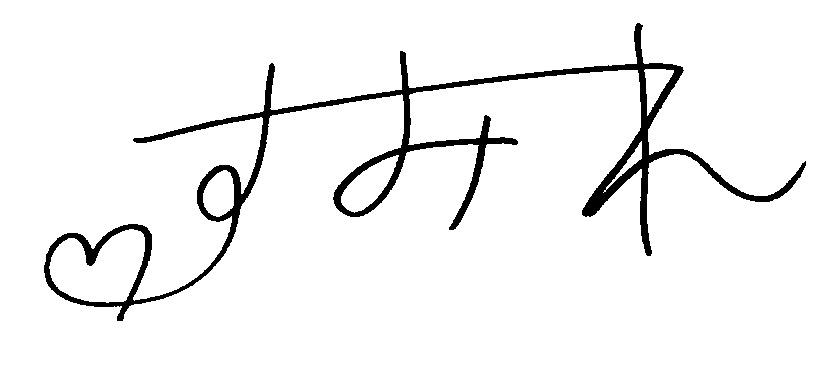
Signature of: sumire kuramoto